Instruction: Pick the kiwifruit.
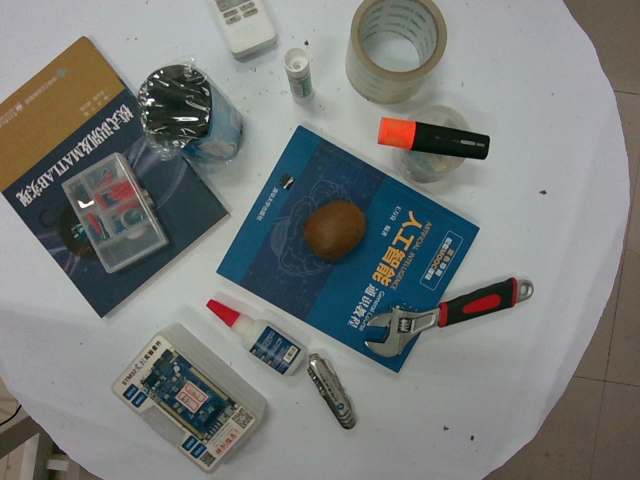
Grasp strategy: vertical